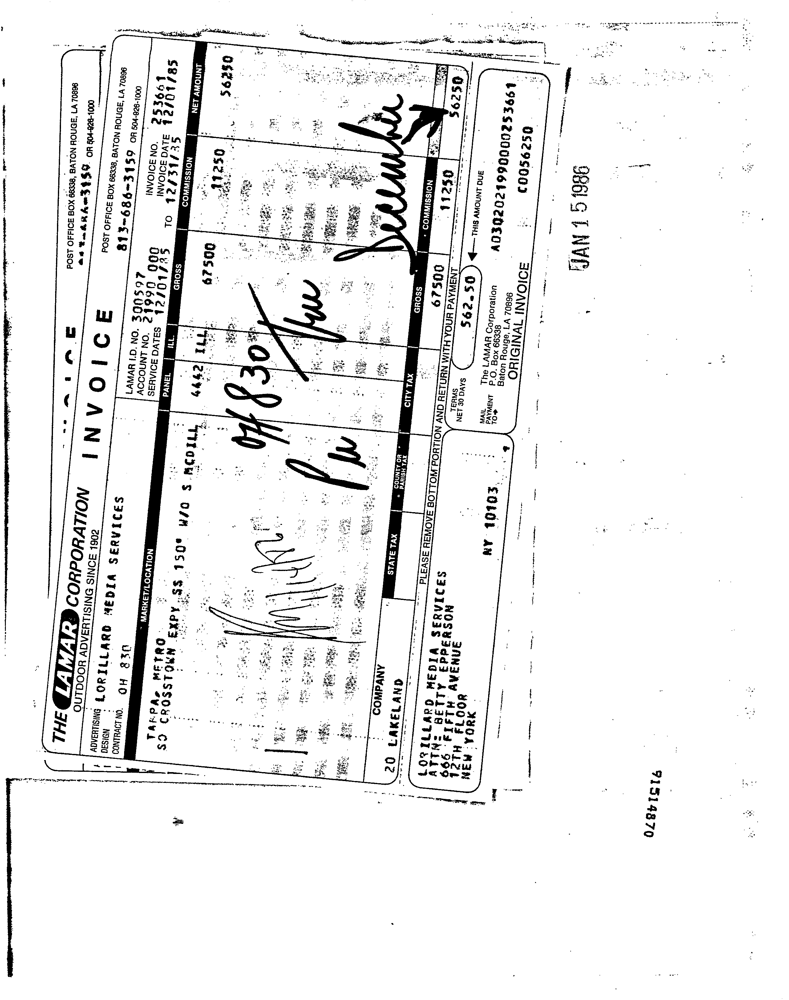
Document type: Invoice